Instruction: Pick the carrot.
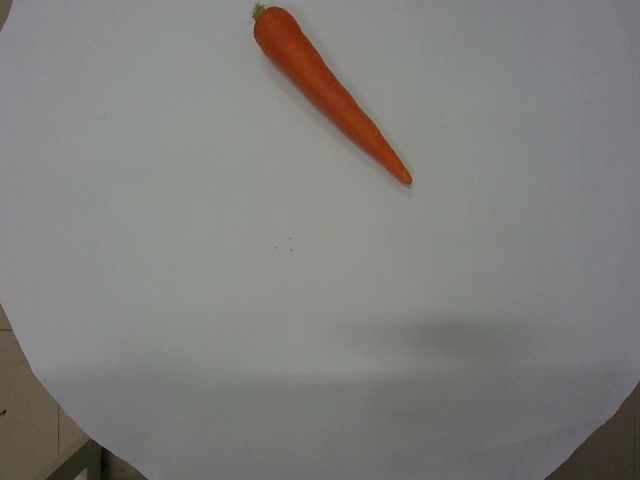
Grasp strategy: vertical